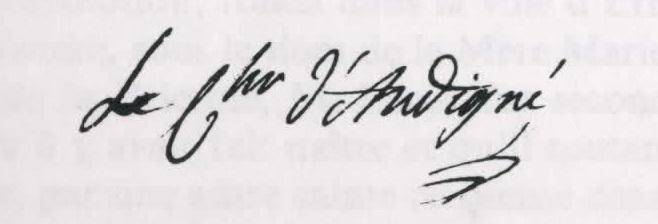
Signature of: louis d andigné